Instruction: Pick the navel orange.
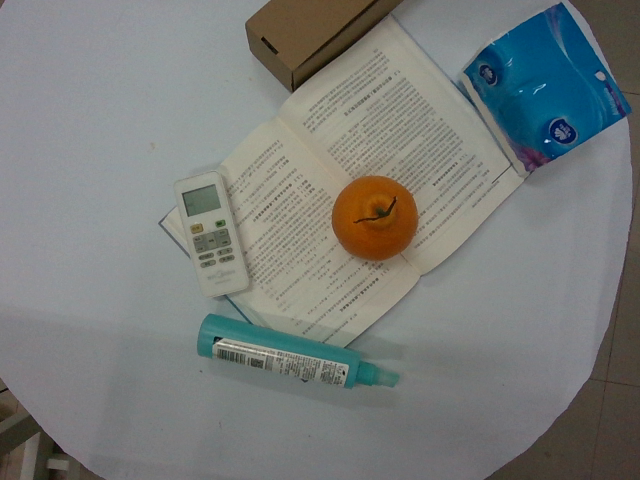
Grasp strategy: vertical